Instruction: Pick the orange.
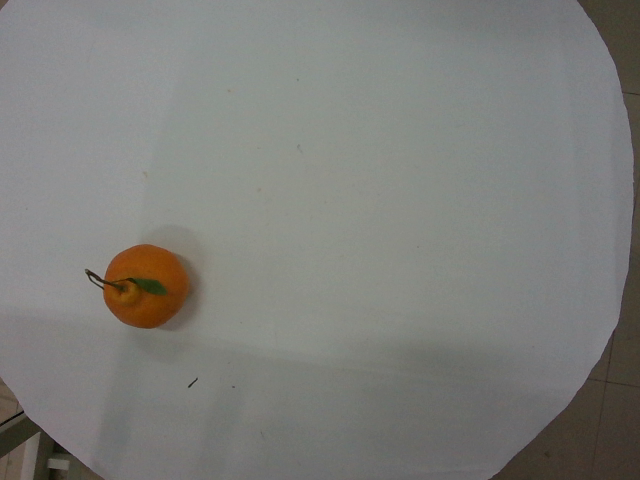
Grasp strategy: vertical